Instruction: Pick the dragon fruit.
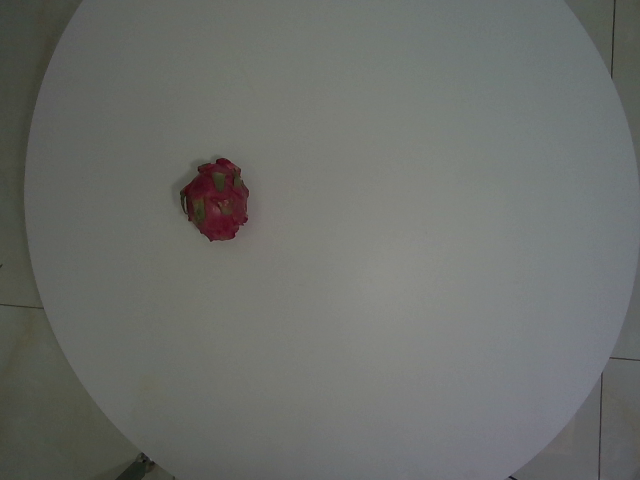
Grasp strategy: vertical